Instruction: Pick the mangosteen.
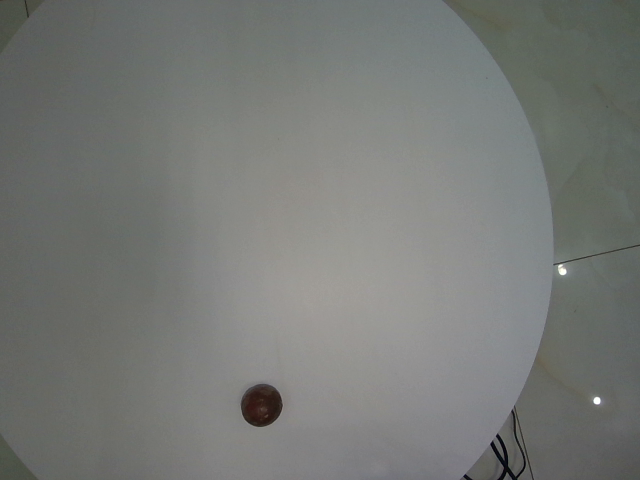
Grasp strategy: vertical